Question: What jurisdiction, city, or county is the document associated with?
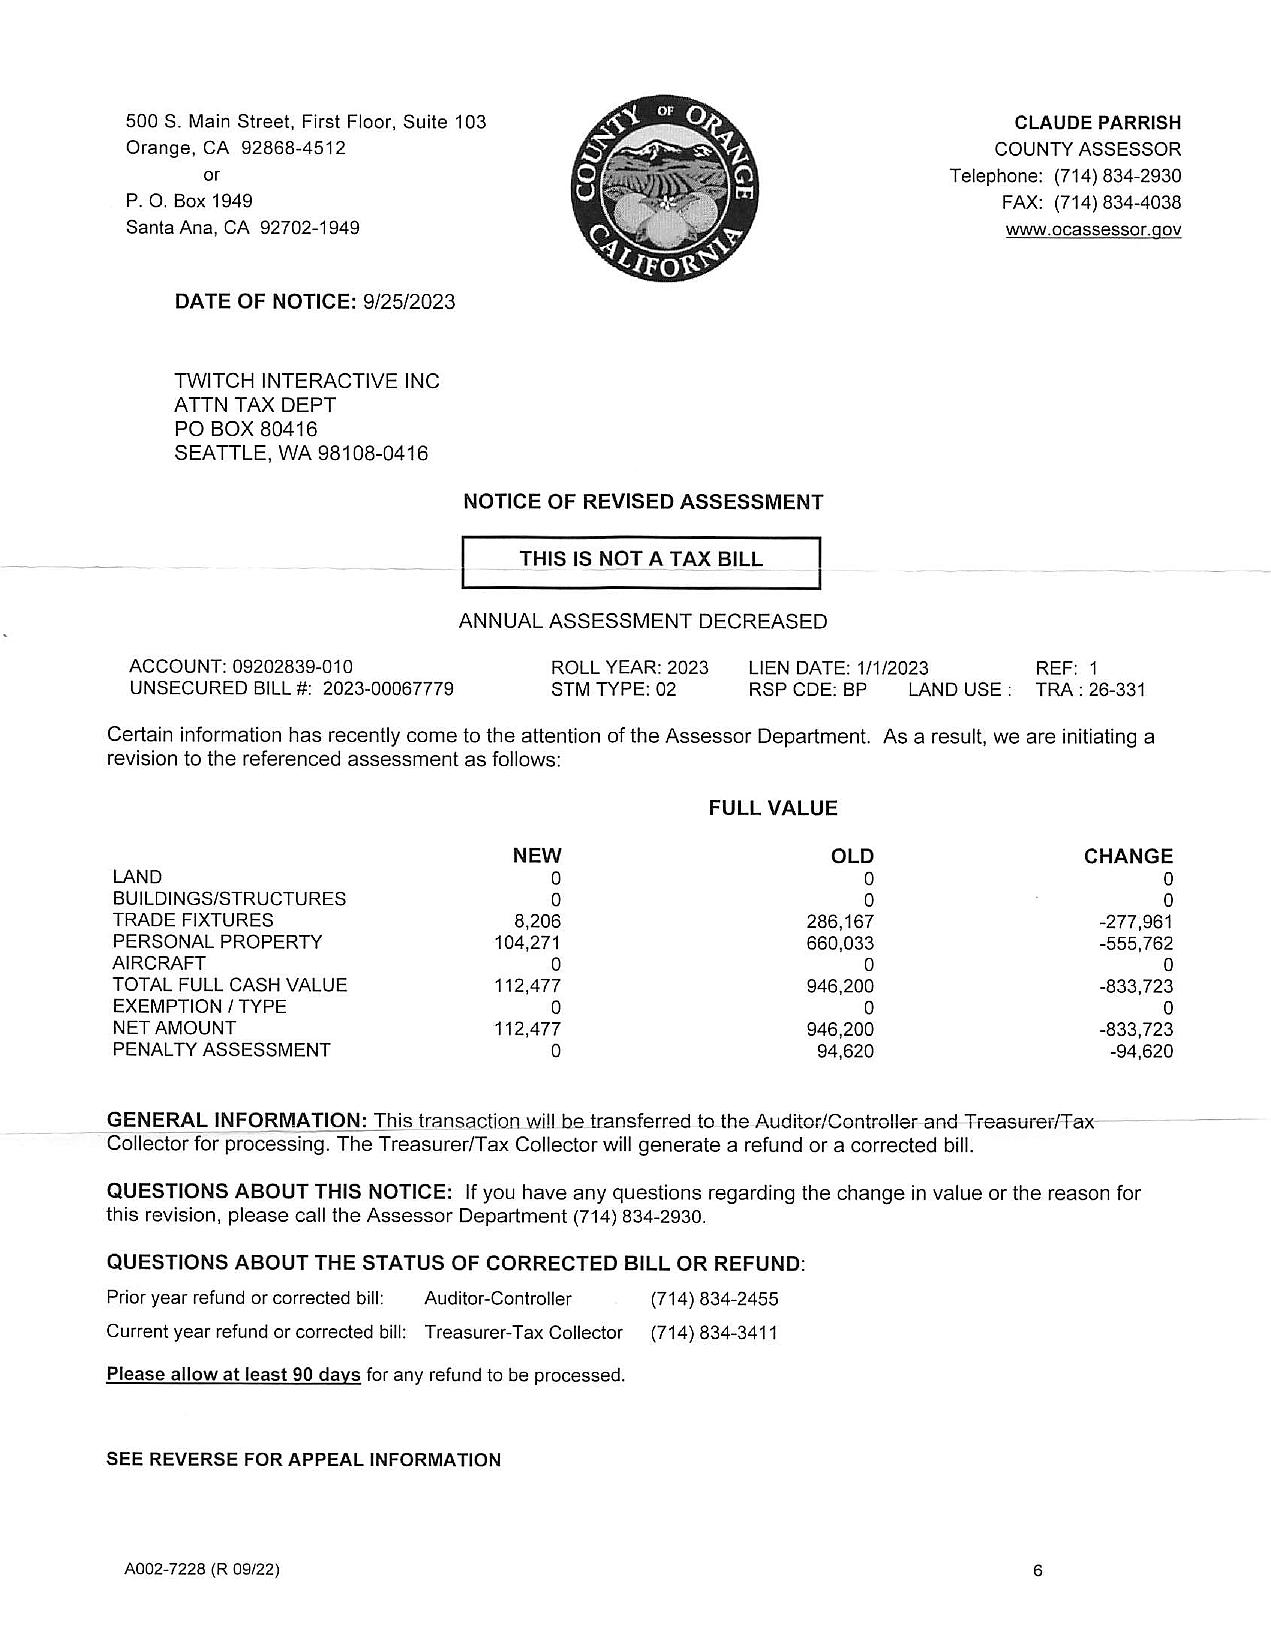
Answer: "Orange County"